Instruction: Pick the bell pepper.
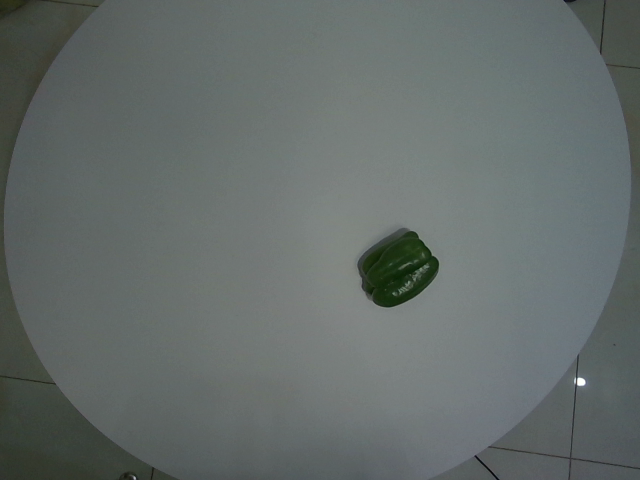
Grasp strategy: vertical